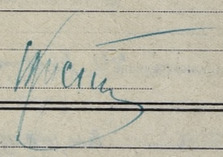
Signature of: yevhen kustolyan